Question: Describe the condition in detail:
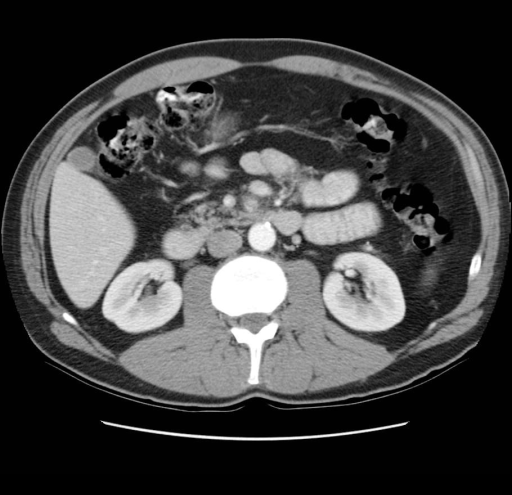
Answer: The disease is discussed as: The superior mesenteric artery (SMA) arises approximately 1 cm below the celiac artery and runs inferiorly toward the cecum, terminating as the ileocolic artery. Along the way, it gives rise to the inferior pancreaticoduodenal artery, several jejunal and ileal branches, the middle colic artery, and the right colic artery.  Complete or partial occlusion of the SMA leads to acute mesenteric ischemia, with a mortality rate of 60-70%.   There are four major causes of acute mesenteric ischemia: 1) SMA embolism (50%); 2) SMA thrombosis (15-25%); 3) Mesenteric venous thrombosis (5%); 4) Nonocclusive ischemia (20 to 30 percent). ,   The SMA is particularly susceptible to embolic events of cardiac origin, due to it’s relatively large caliber, and narrow take-off angle from the descending aorta.   The embolus usually lodges 3 to 10 cm distal to the origin of the SMA, in a tapered segment distal to the take off of the middle colic artery.  In general, the clinical presentation of acute mesenteric ischemia is limited to sudden onset of pain, pain out of proportion to physical findings, and possibly some nausea and/or vomiting.  The laboratory findings are non-specific.  Radiographically, mesenteric angiography remains the gold standard diagnostic study for mesenteric arterial ischemia.  Plain fim radiography of the abdomen is non-specific, and in 25% of all cases, will be normal.   The use of traditional CT (with contrast) for the detection of mesenteric ischemia is limited by the ability of the radiologist to distinguish areas of decreased opacity distal to site of obstruction.  One small study demonstrated a sensitivity of 64% and specificity of 92%.     MRA and Multi detector row CT (MDCT) hold promise as viable tools to evaluate mesenteric arteries, however no comparison studies are available for study.  Angiography therefore remains the gold standard.Treatment of mesenteric arterial embolism, traditionally, has been early surgical laparotomy with embolectomy.  Intra-operative palpation for SMA pulses is performed and the small bowel is carefully examined for areas of persistent ischemia, which are resected.  A "second look" laparotomy within the next 24 to 48 hours may be necessary to resect additional ischemic or gangrenous bowel.  A less well-established approach (which was used initially in this case) is local infusion of thrombolytic therapy, which has been successful in a number of reports. , ,  Thrombolytic therapy should only be considered in patients who can undergo angiography within eight hours of the onset of abdominal pain, and who do not have clinical evidence of bowel necrosis or other contraindications to thrombolytic therapy.  Surgical exploration is mandatory in patients who do not demonstrate clot lysis within four hours or develop evidence of progressive ischemia. Despite success in case series, the long-term reocclusion rate after thrombolytic therapy has not been well studied.  Long term treatment is aimed at limiting the chance of recurrence and usually requires the use of Warfarin.